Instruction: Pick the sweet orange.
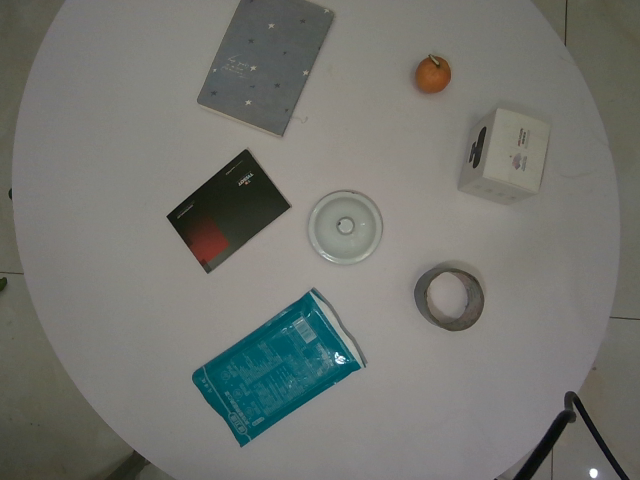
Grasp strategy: vertical